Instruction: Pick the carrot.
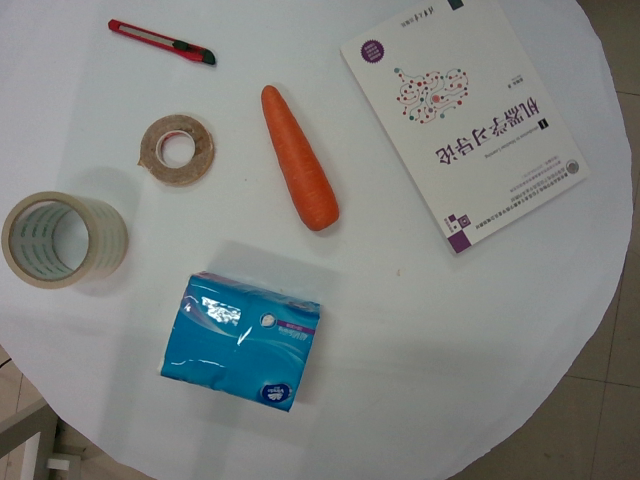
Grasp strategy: vertical